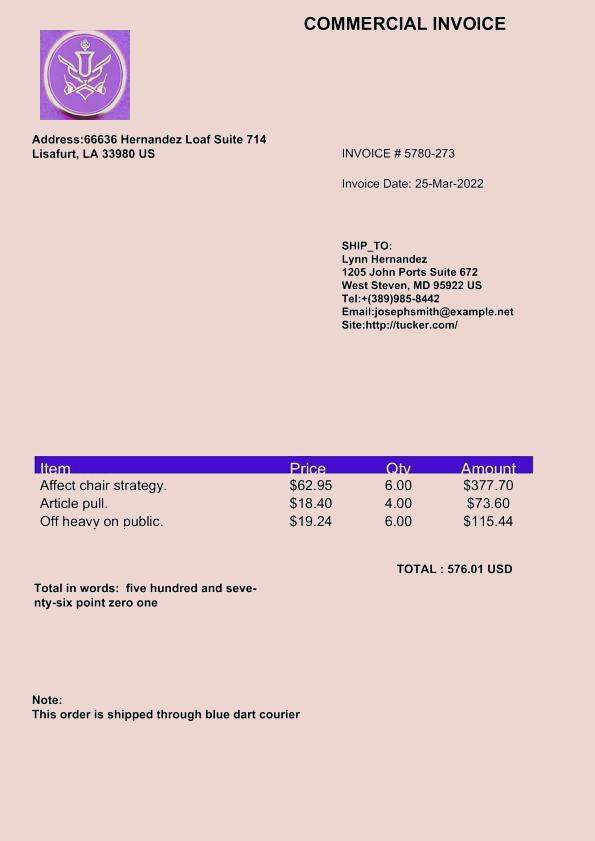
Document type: Invoice